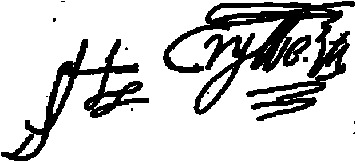
Signature of: humphrey gilbert